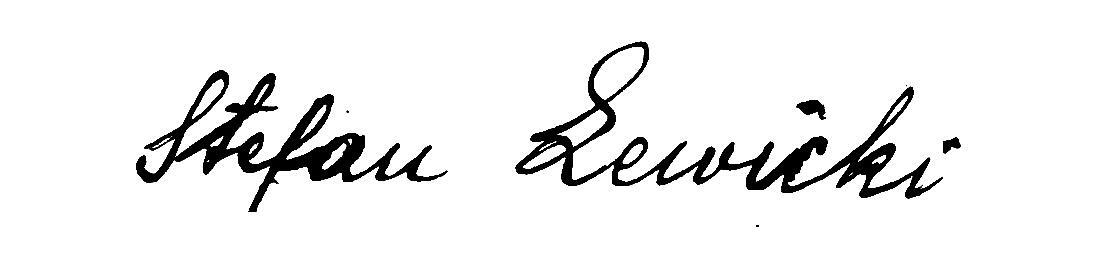
Signature of: stefan lewicki